Question: Talk about the condition:
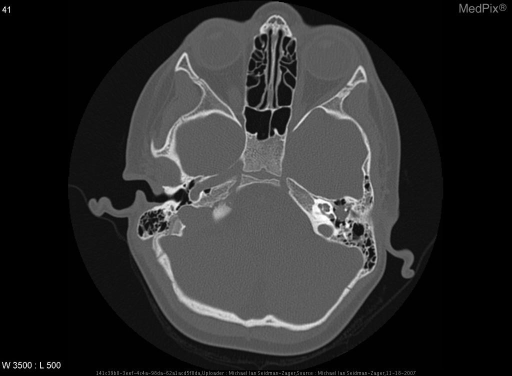
Answer: The disease is discussed as: Congenital cholesteatoma

Cholesteatomas can be divided into two catagories, aquired cholesteatomas caused by traumatic, infectious or post surgical causes and congenital ectopic tissue rests.

Clinical criteria: pearly white mass medial to an intact tympanic membrane, a normal pars tensa and flaccida, and no history of otorrhea, perforation, or previous otologic procedure

Clinical presentation: Most common presentation is a white retrotympanic mass noted on routine otoscopy.  Now typically noted around the age of 4-5 years old.  If they go undetected other symptoms are determined by the middle ear structure they interfere with.  Facial nerve paralysis, conductive or sensorineural hearing loss, vertigo and extension into the middle fossa are all possibilities.  The most common complication is a conductive hearing loss due to fixation of the ossicles by the mass.  However, some large cholesteatomas can allow for sound conduction through the cholesteatoma itself.

Location: Most commonly found in the anterior superior quadrant of the tympanic membrane when found early, but as they grow they tend to migrate to the posterior hypotympanum.

Pathophysiology: There are four theories on how a congenital cholesteatoma is formed, the most widely accepted is the epithelial rest theory
- Epithelial rests: Teed-Michael theory, ectodermal implants have been found in the 10 week old fetus between the first branchial cleft and pouch which is distinct from the surrounding tissue.  They have an unknown function and typically are resorbed at 33 weeks gestion.  If they do not involute then they may form a chronic cholesteatoma.  While there is histologic evidence of rests prior to 33 weeks there are now two documented histological cases such rests persisting after 33 weeks.
- Invagination: This theory suggested that tissue from the external canal invaginates through the tympanic membrane due to a very small inflammatory injury near the neck of the malleus which causes adherence of squamous tissue to the malleus.  This may occur in utero or during childhood.   Another related theory is that there is no actual macroscopic perforation of the tympanic membrane, only microperforations of the basal layer.  This allows for squamous epithelium to enter the middle ear space.
- Implantation: This is actually a theory against the existence of congenital cholesteatomas and implies that they are actually formed by unrecognized perforations of the tympanic membrane.
- Metaplasia: This theory explains that epithelial tissue in the middle ear is via metaplasia to keratinizing squamous epithelium, although this theory appears to be unlikely due to the fact that most congenital cholesteatomas occur in one quadrant of the middle ear.
Histology: Stratified squamous epithelial lined cyst which is filled with keratinous debris, this histology of a congential cholesteatoma is exactly the same as an acquired cholesteatoma.
Radiology: High resolution CT of the temporal bone is the ideal modality for imaging congenital cholesteatomas, especially since most patients are young and without other ear pathology found in patients with aquired cholesteatomas.  On CT a cholesteatoma appears as a hypodense lesion with well defined margins which does not enhance with constrast.
MR imaging of the temporal bone may also be used.  This will show low signal on T1W with moderately high signal on T2W images.  It does not enhance with gadolinium.  MR imaging is useful for differentiating a cholesteatoma from other intracranial processes.

Treatment: Surgical resection with either complete removal of the cholesteatoma matrix or permanent exteriorization is curative.  Depending on the size and location of the cholesteatoma a transtympanic, transmastoid, middle cranial fossa approach or a transphenoidal approach may be used.